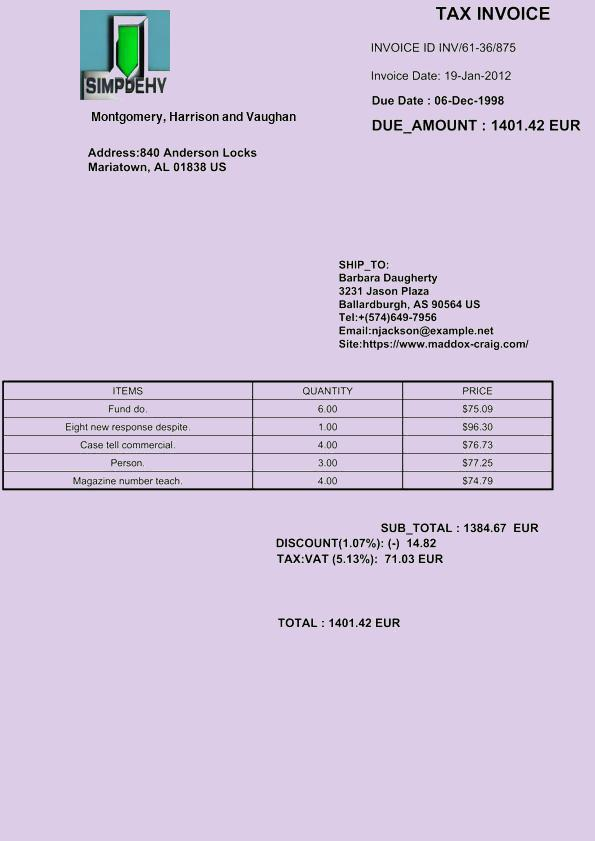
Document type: Invoice